Question: What might the diagnosis be?
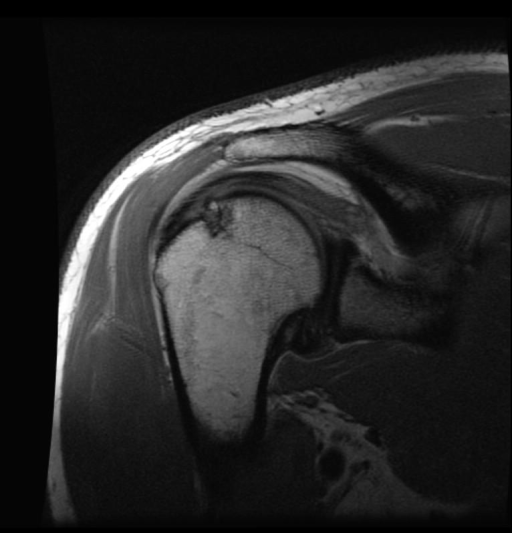
Answer: The possible diagnosis includes The findings are typical for Hill-Sach’s lesion..